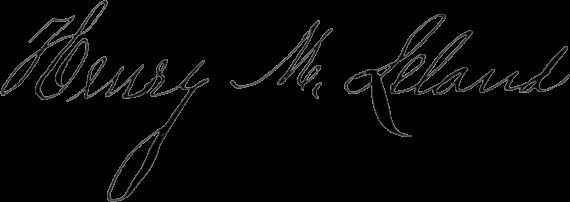
Signature of: henry m leland